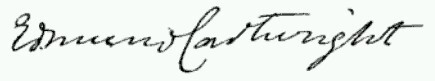
Signature of: edmund cartwright